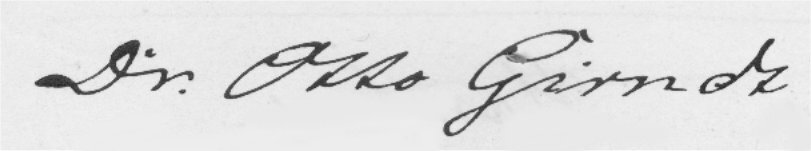
Signature of: otto girndt